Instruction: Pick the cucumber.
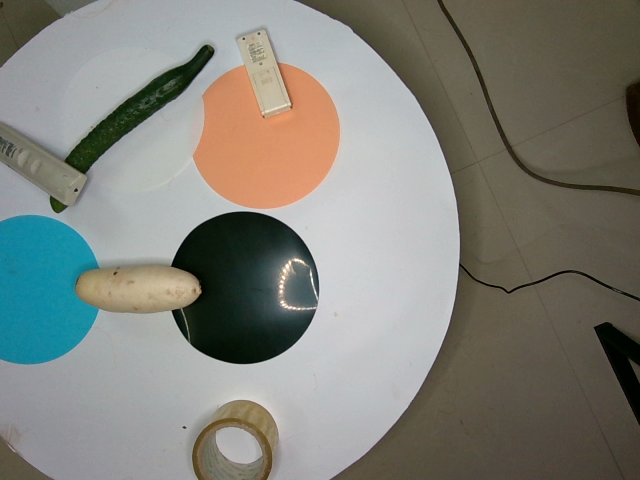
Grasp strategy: vertical